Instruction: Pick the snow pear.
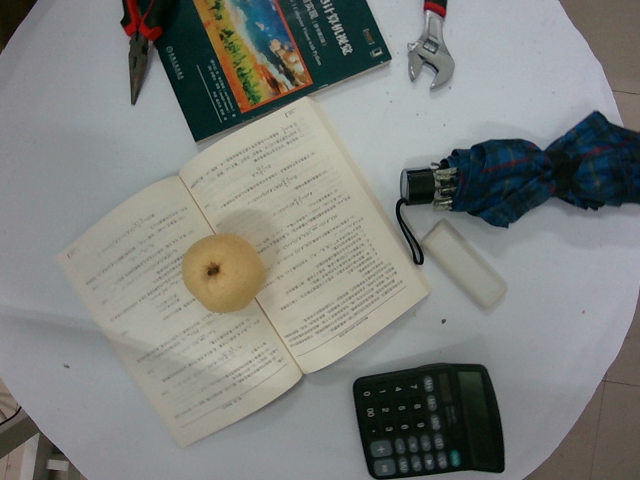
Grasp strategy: vertical